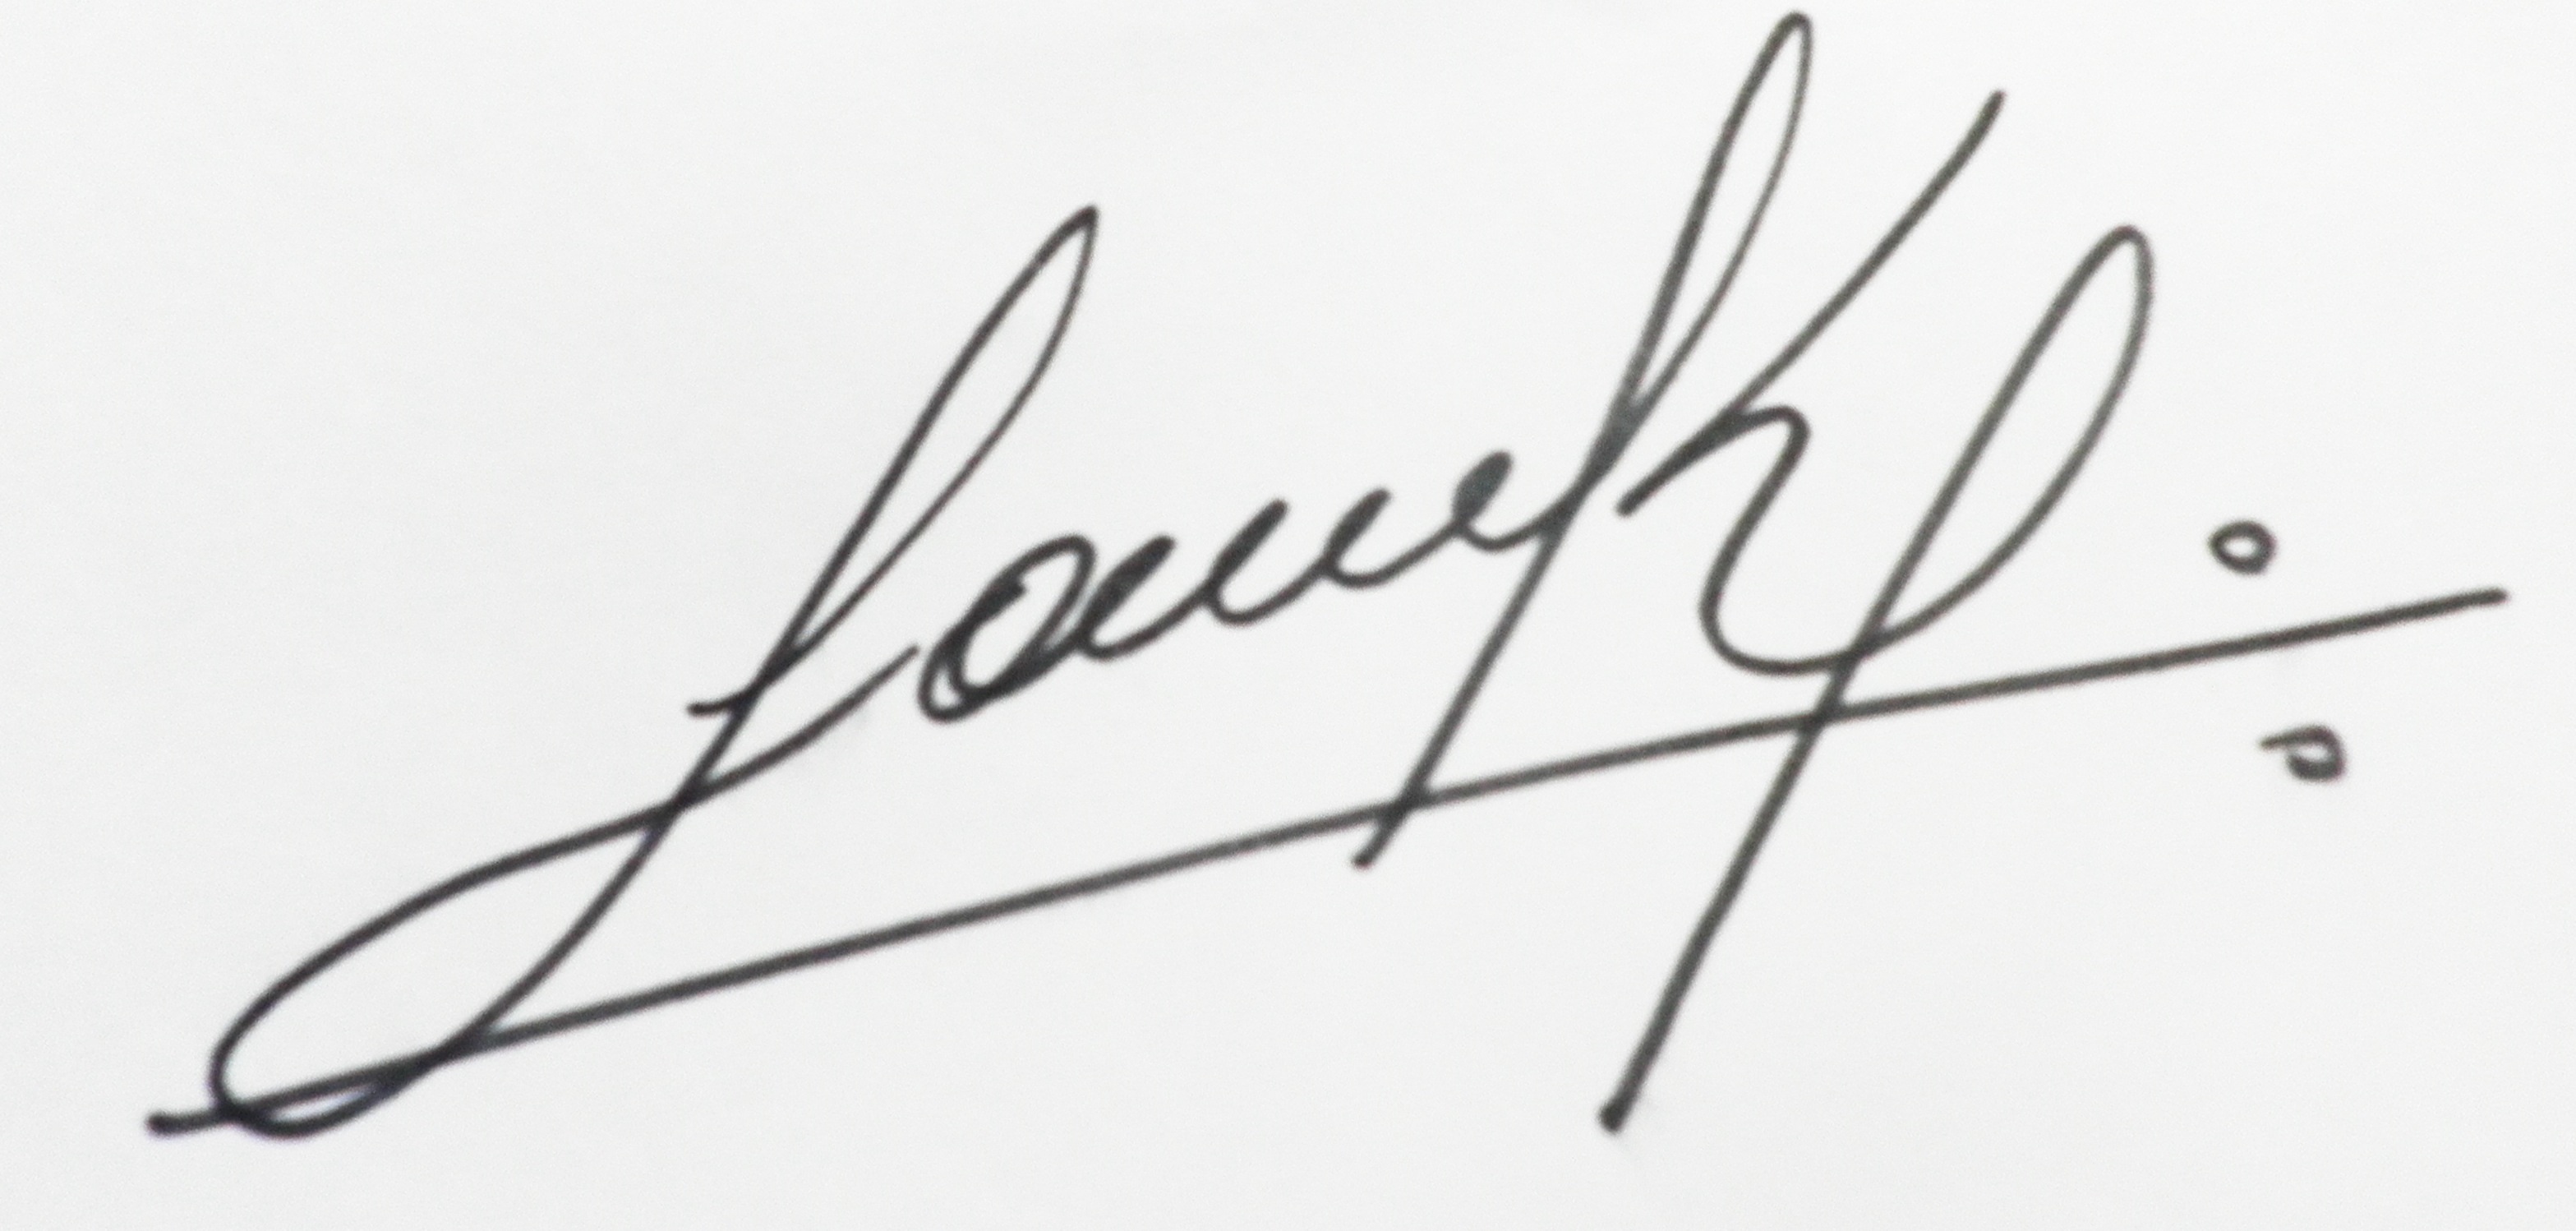
Signature of: laura kachorroski